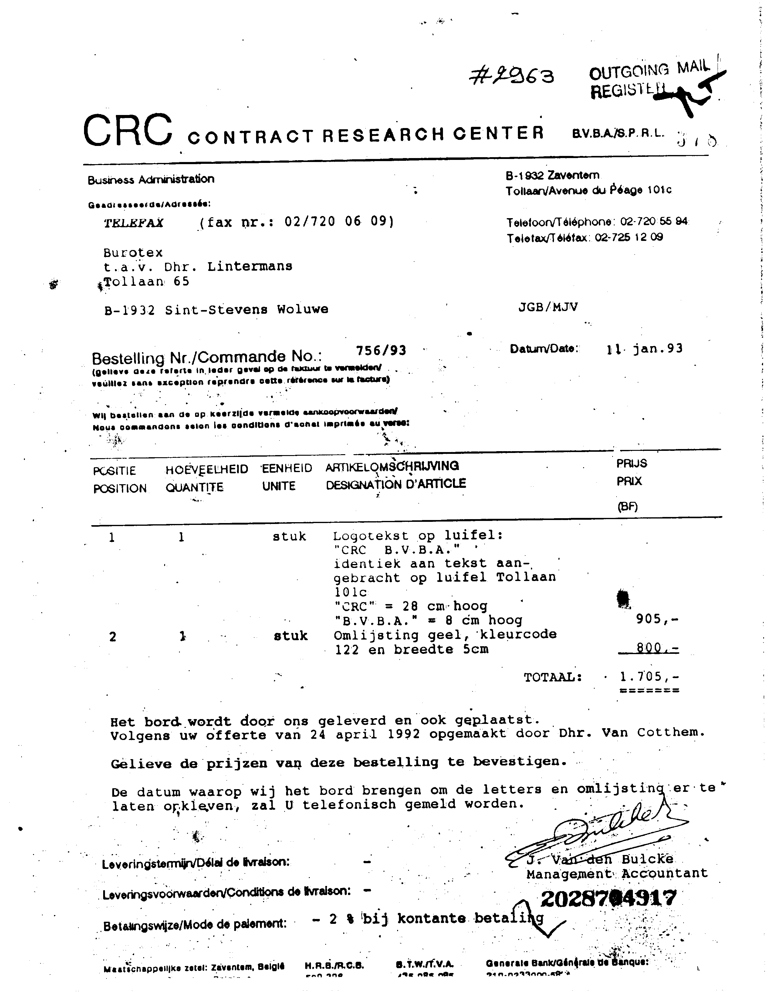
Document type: Invoice